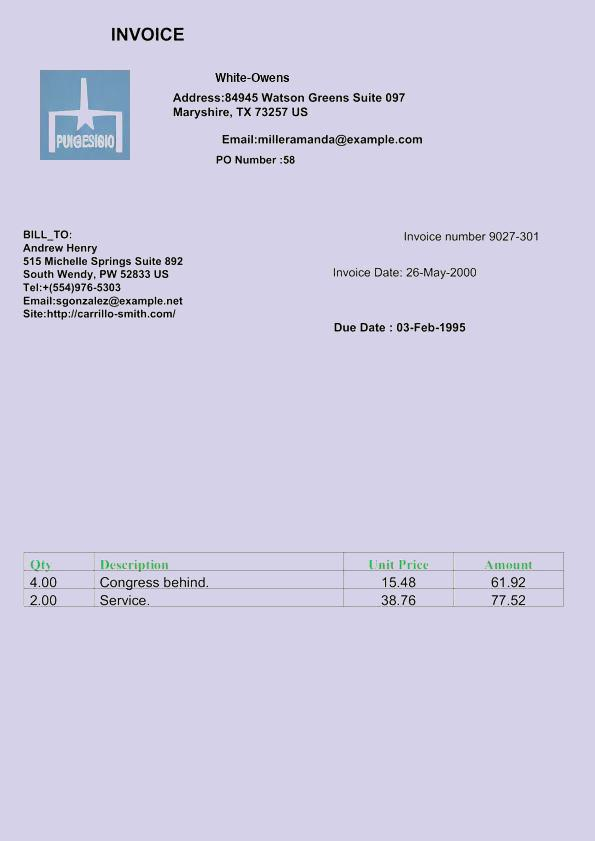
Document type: Invoice